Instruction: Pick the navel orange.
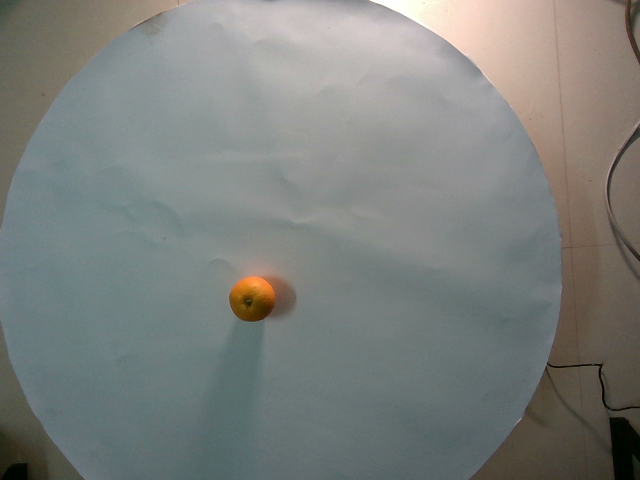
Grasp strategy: vertical